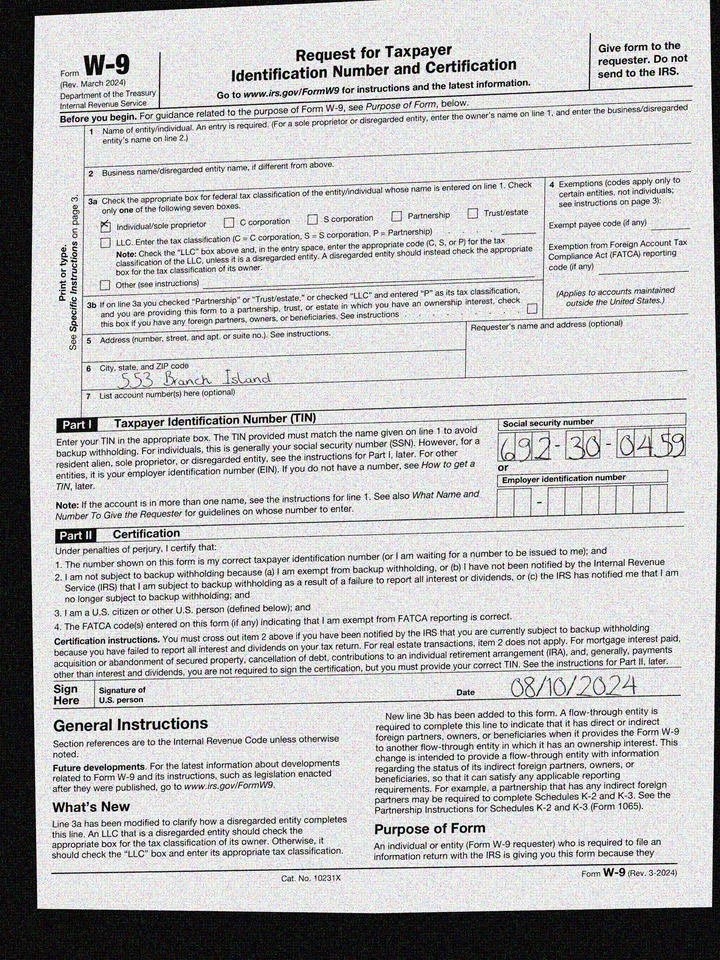
adr1: 553 Branch Island
cbx: yes
ssn: 692300459
sdt: 08/10/2024